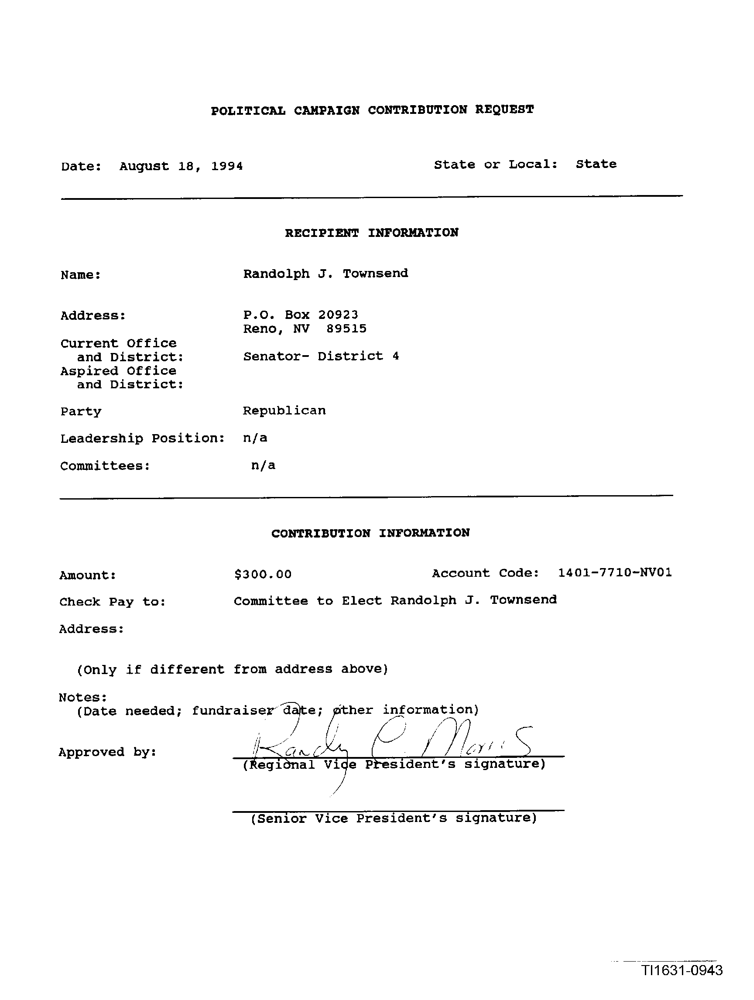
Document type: Invoice